Question: What is the assessed value of the property as noted in the document?
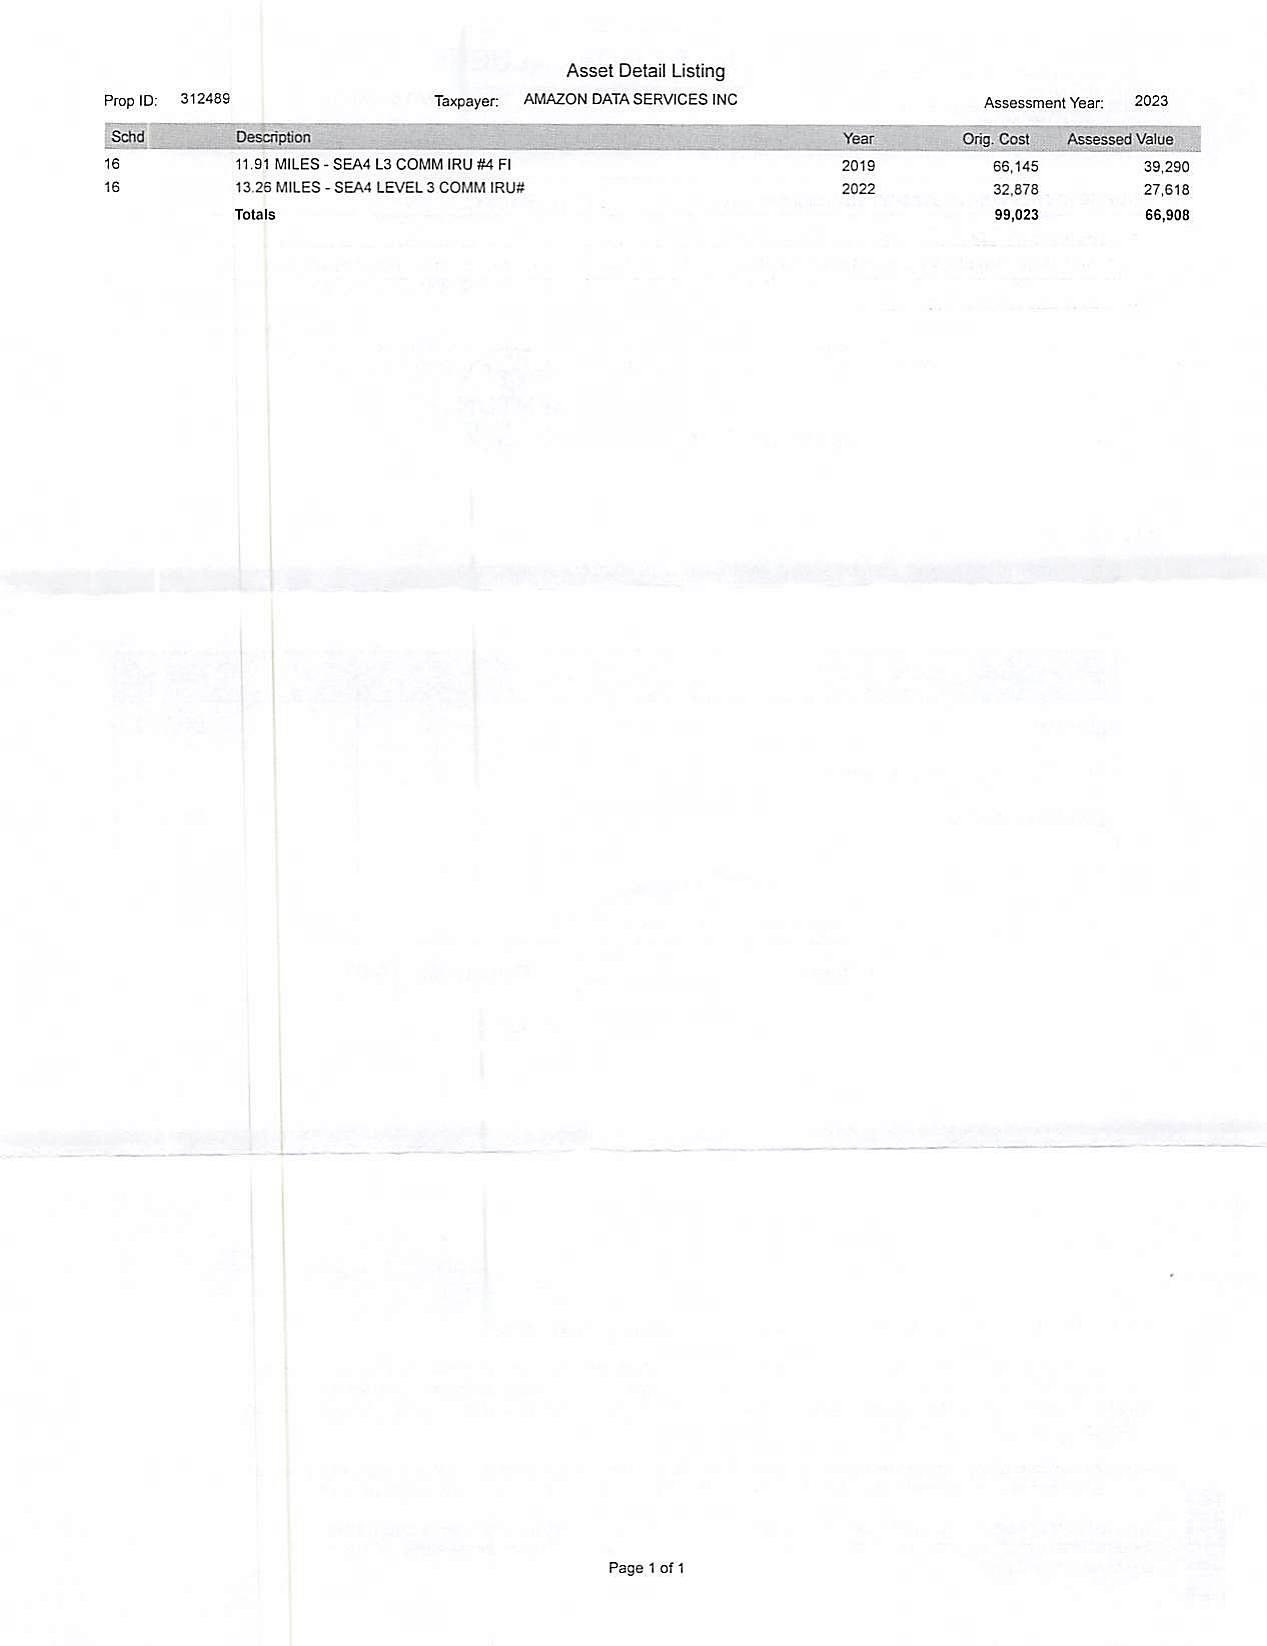
Answer: "66,908"